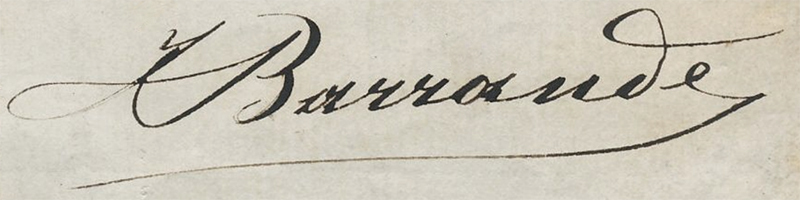
Signature of: joachim barrande